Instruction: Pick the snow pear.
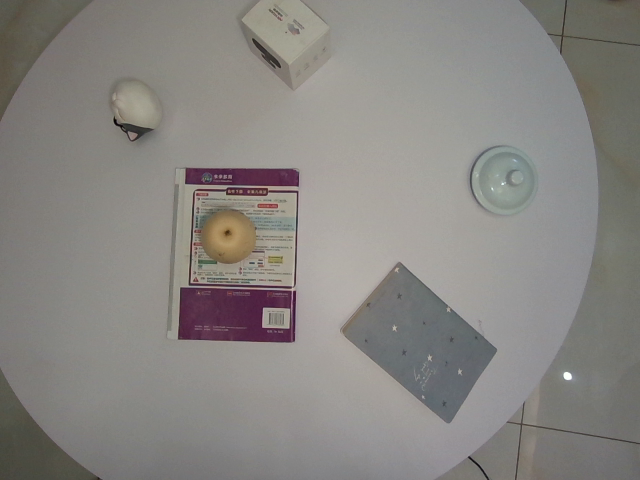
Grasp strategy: vertical